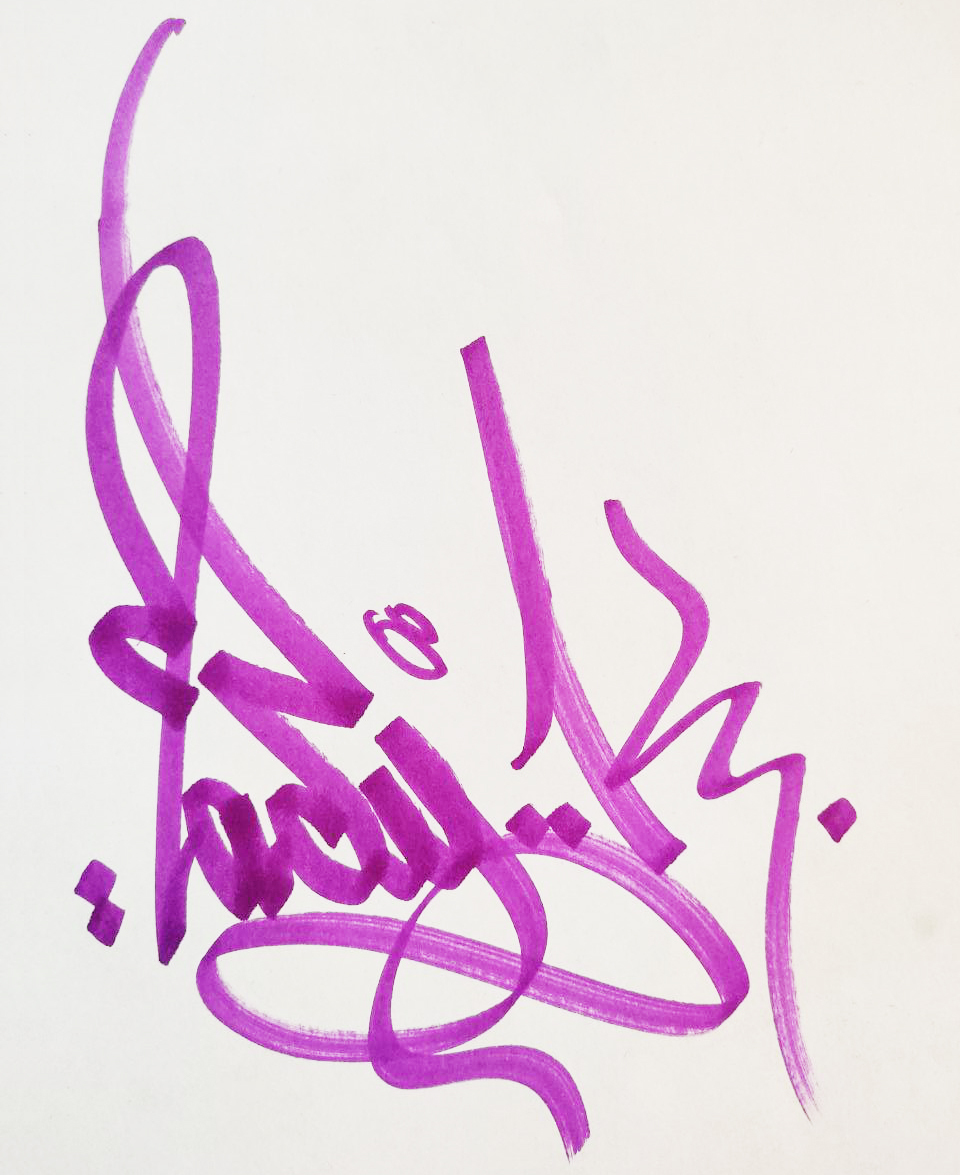
Signature of: lady k